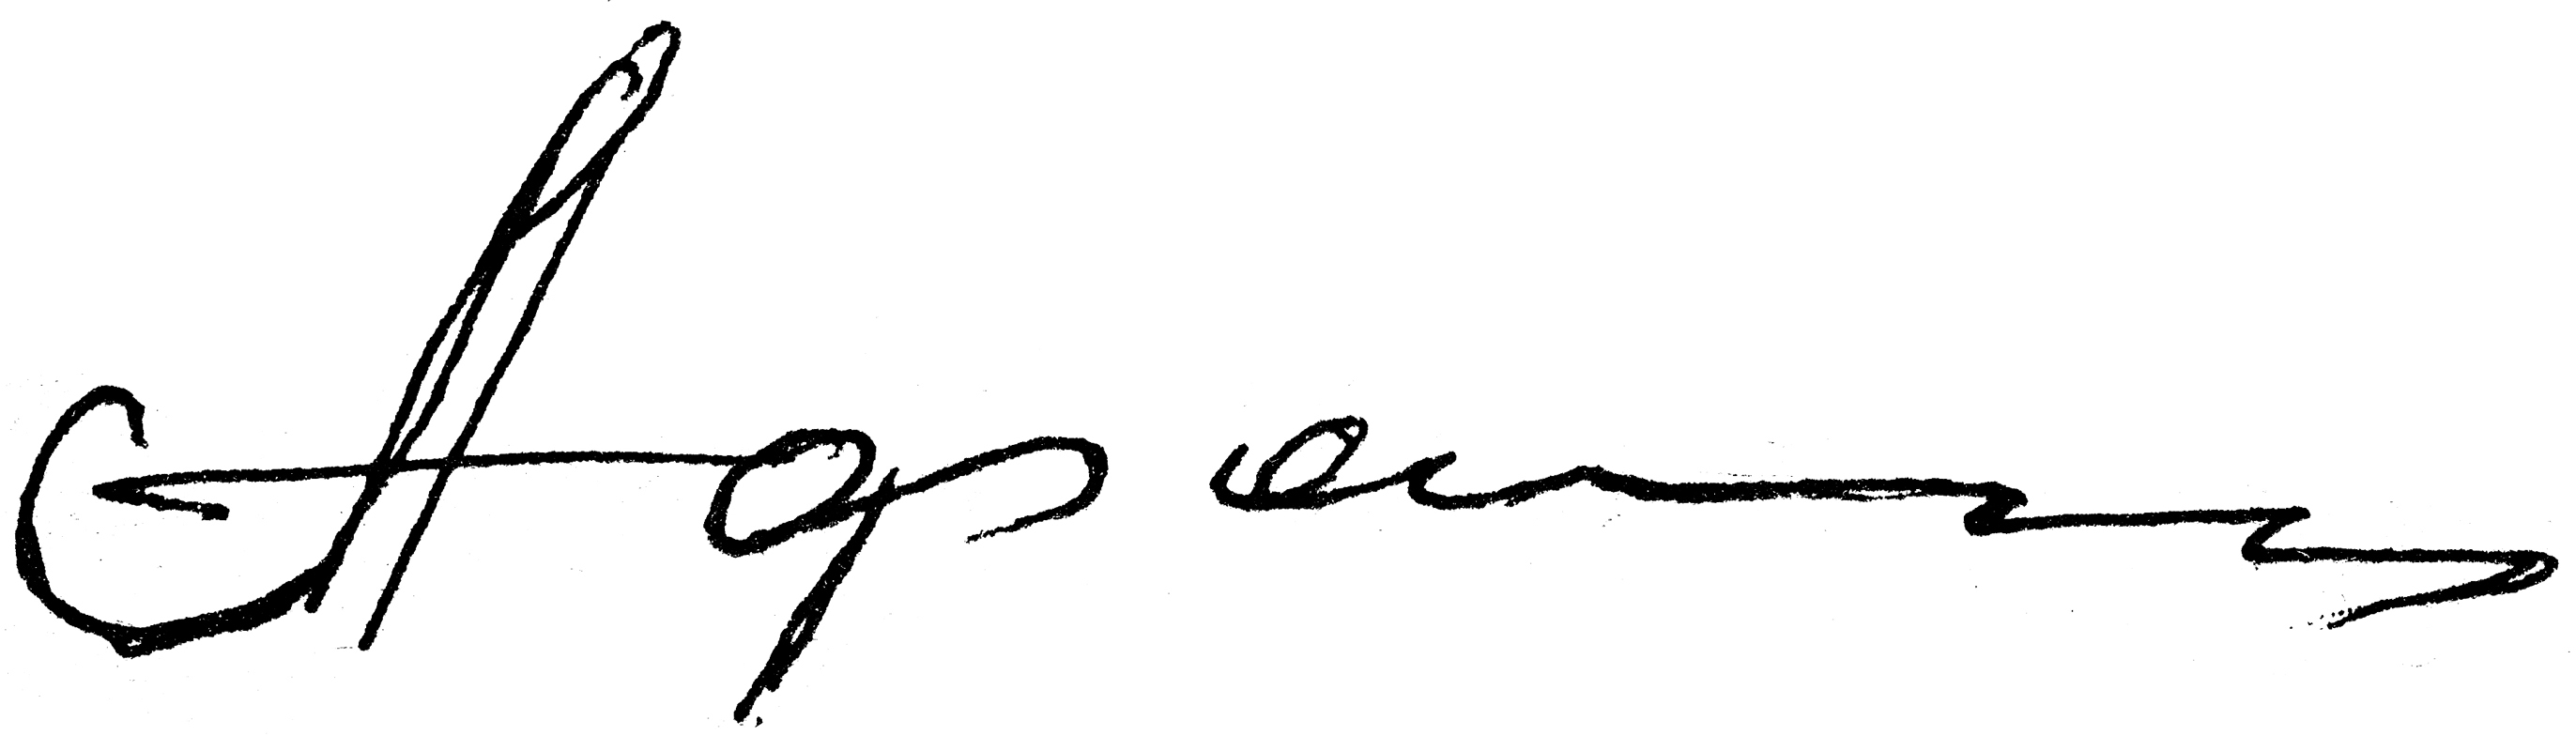
Signature of: yuri afanasiev